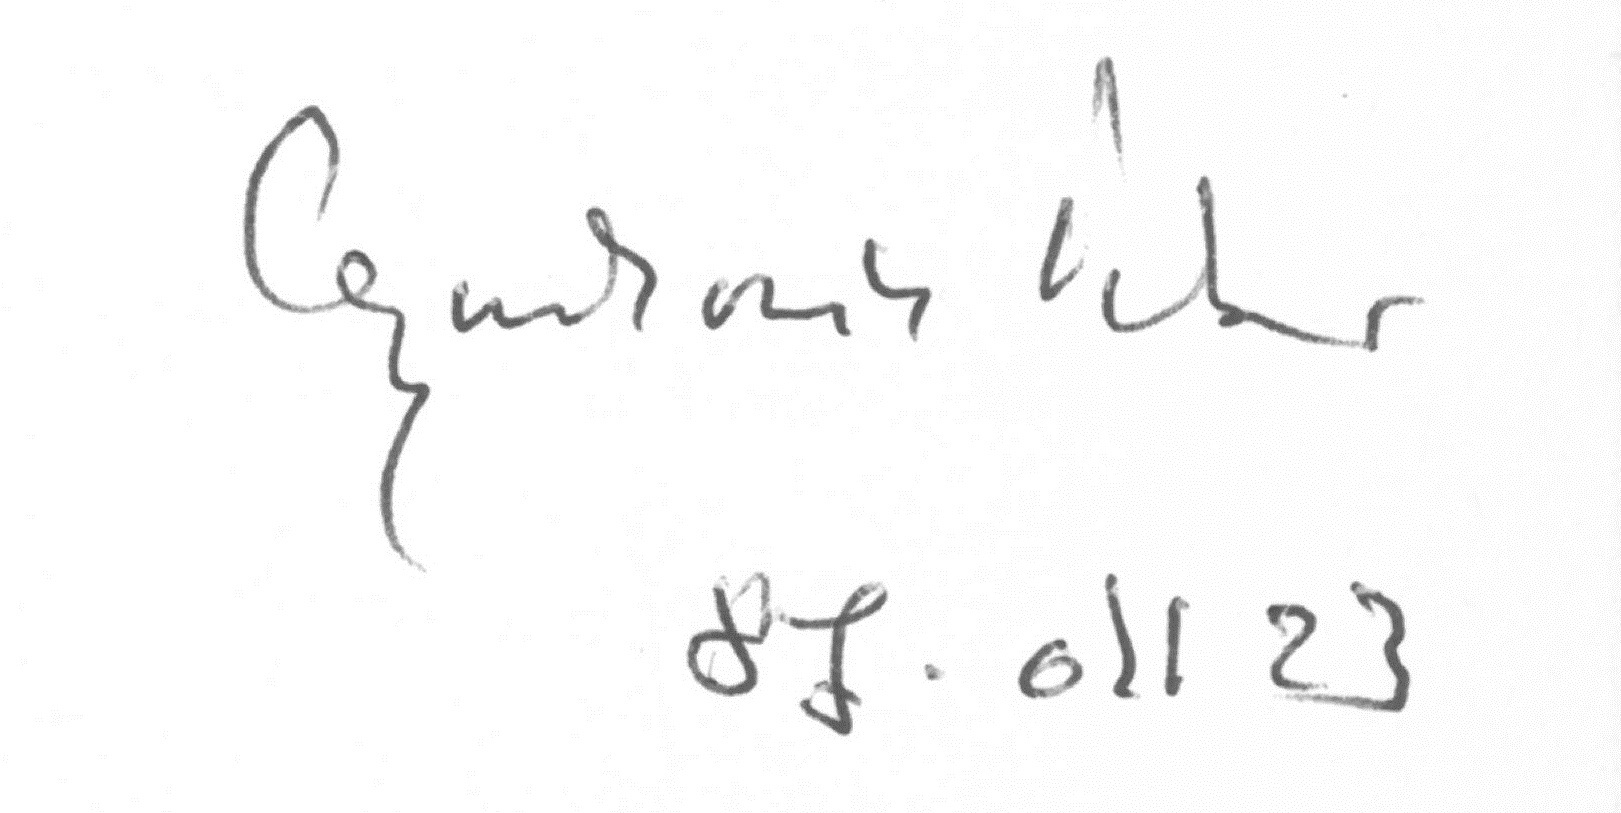
Signature of: tibor gyurkovics